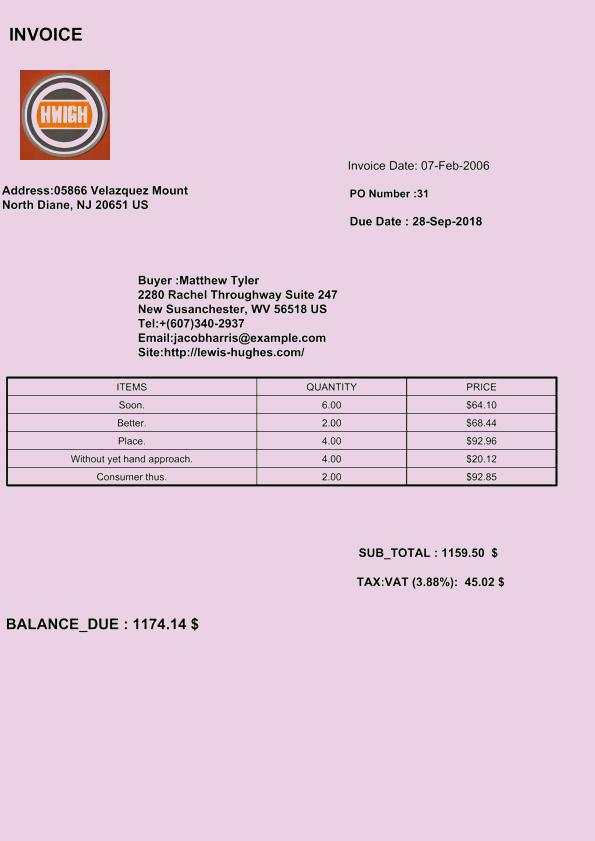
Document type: Invoice